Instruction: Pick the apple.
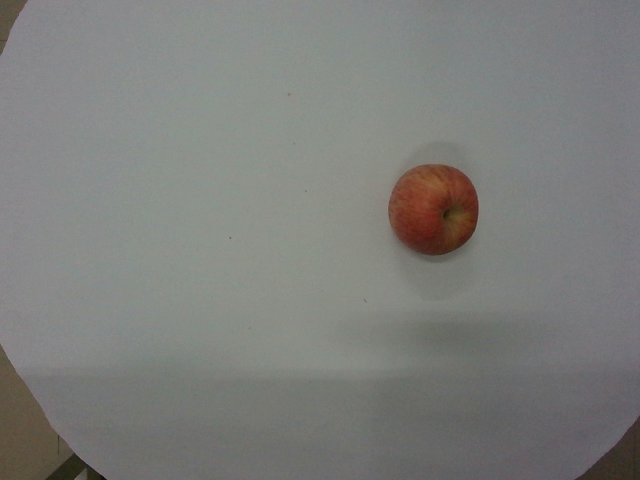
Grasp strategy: vertical